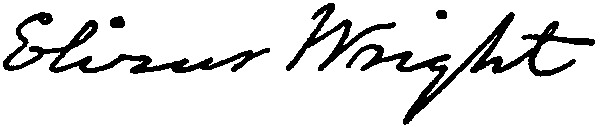
Signature of: elizur wright